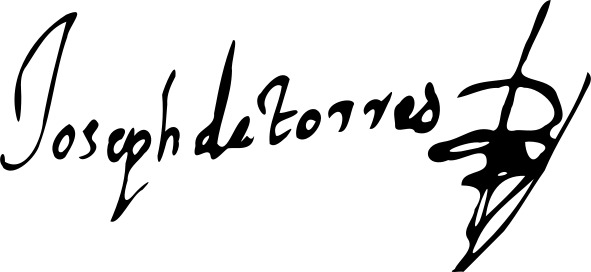
Signature of: josé de torres